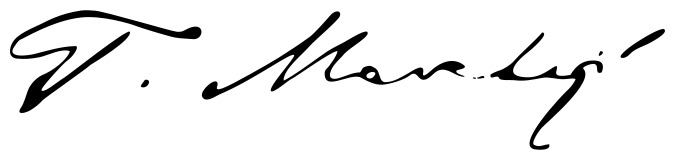
Signature of: tomislav maretić